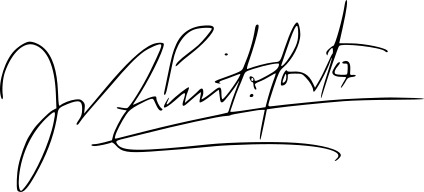
Signature of: jorge nuno pinto da costa